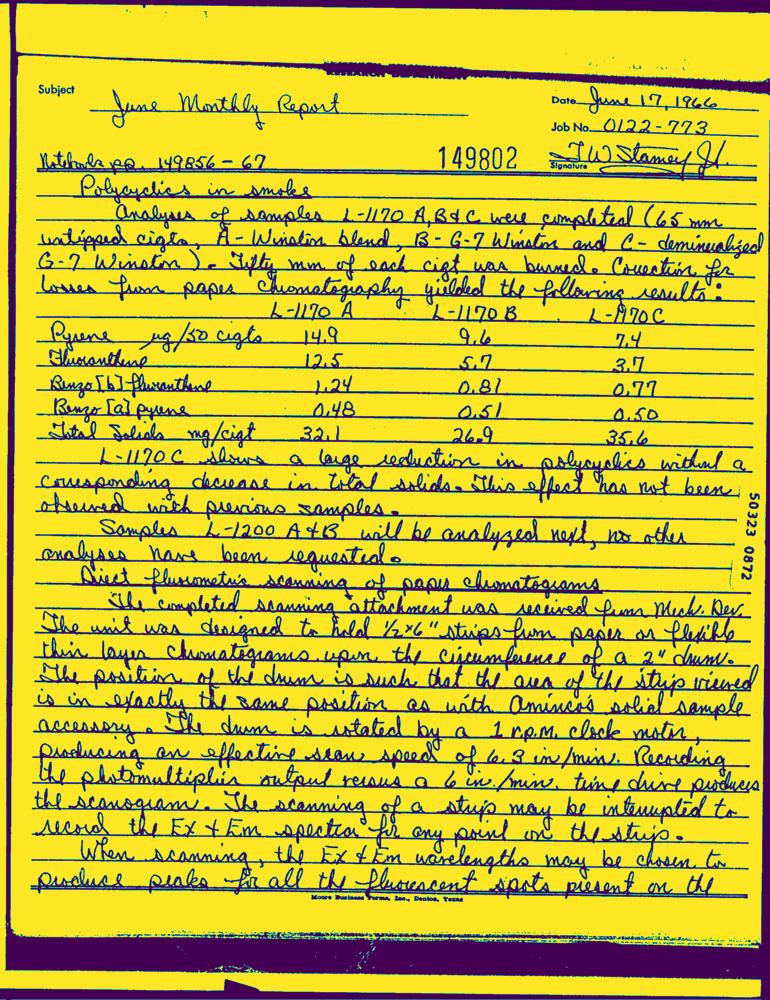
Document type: Hand-Written